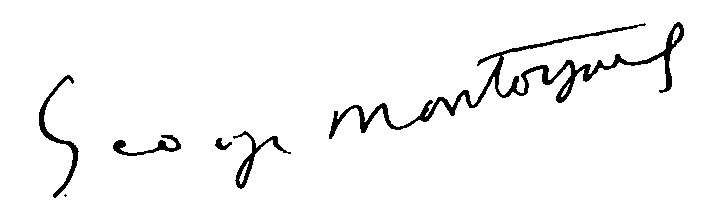
Signature of: octave lebesgue